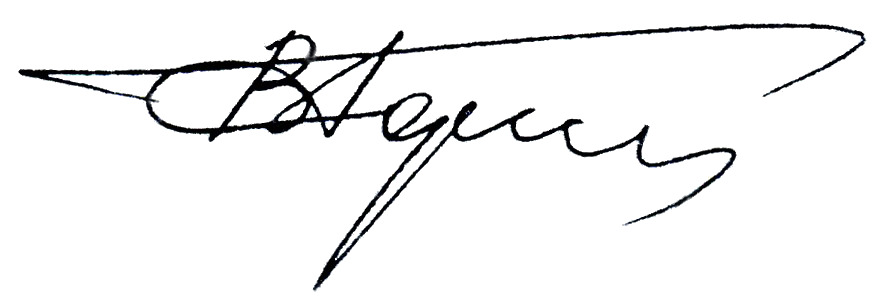
Signature of: vitaly goryachev